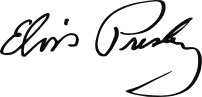
Signature of: q303